Question: What do the imaging results show?
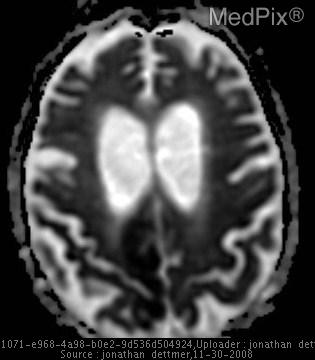
Answer: The imaging shows A new large area of restricted diffusion in the right posterior cerebral artery territory involving the parasagittal right parietal and right occipital regions.  Numerous areas of periventricular and deep white matter intensities on the DWI are not present on the ADC map.  This represents probable T2 shine-through corresponding to diffuse chronic microvascular
ischemic changes. First ADC map slice of R PCA ischemia without notable periventricular lesions.  This images corresponds to DWI image 1a..